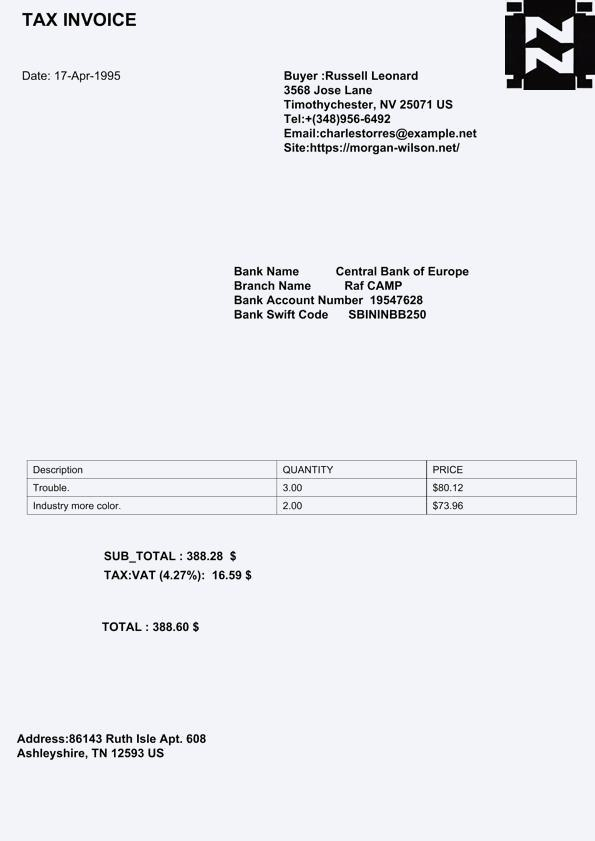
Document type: Invoice